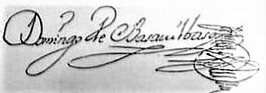
Signature of: domingo de basavilbaso